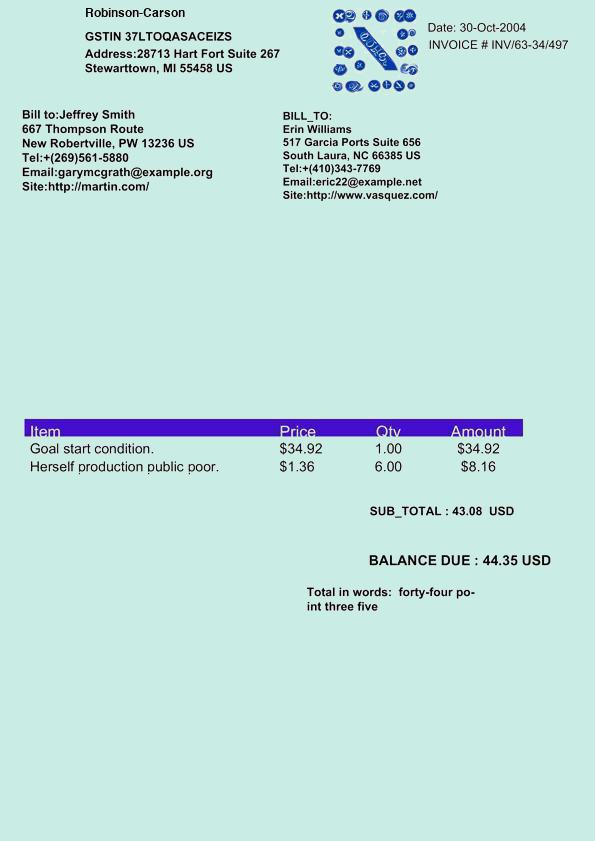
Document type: Invoice